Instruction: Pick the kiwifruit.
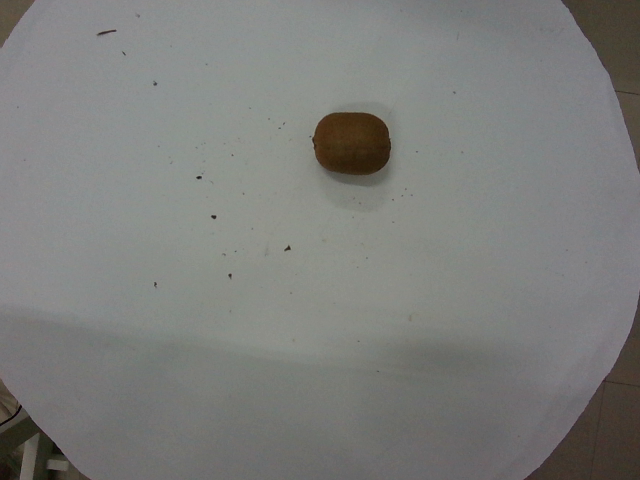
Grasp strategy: vertical